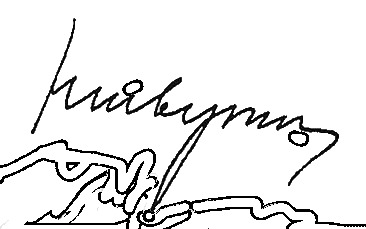
Signature of: nikolai shvernik